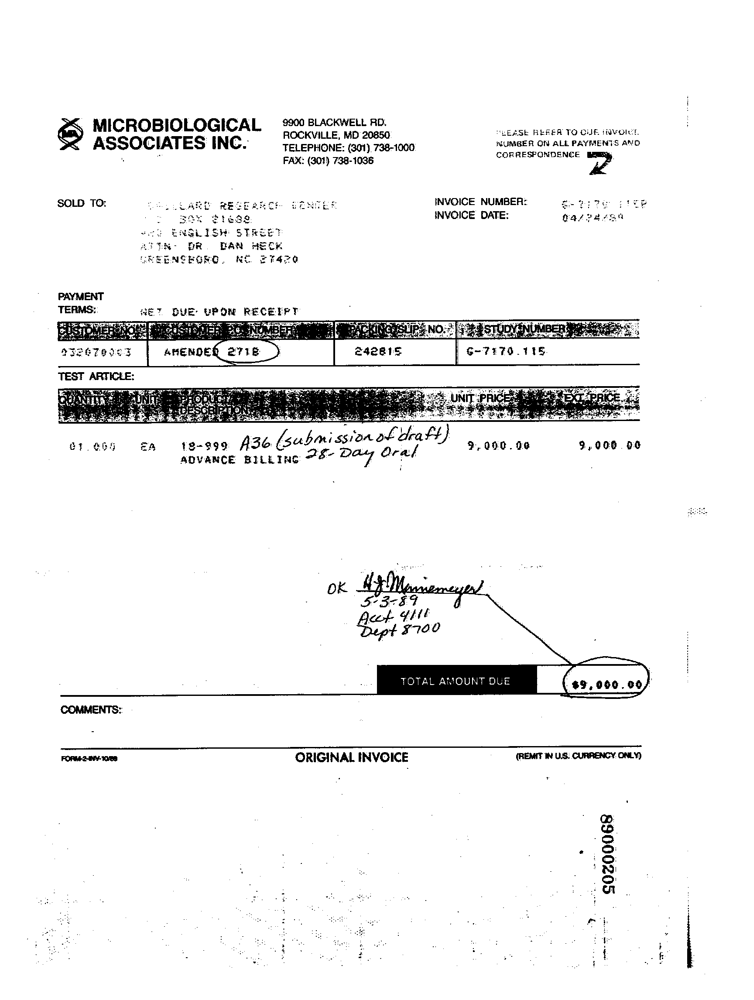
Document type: Invoice